Question: What jurisdiction, city, or county is the document associated with?
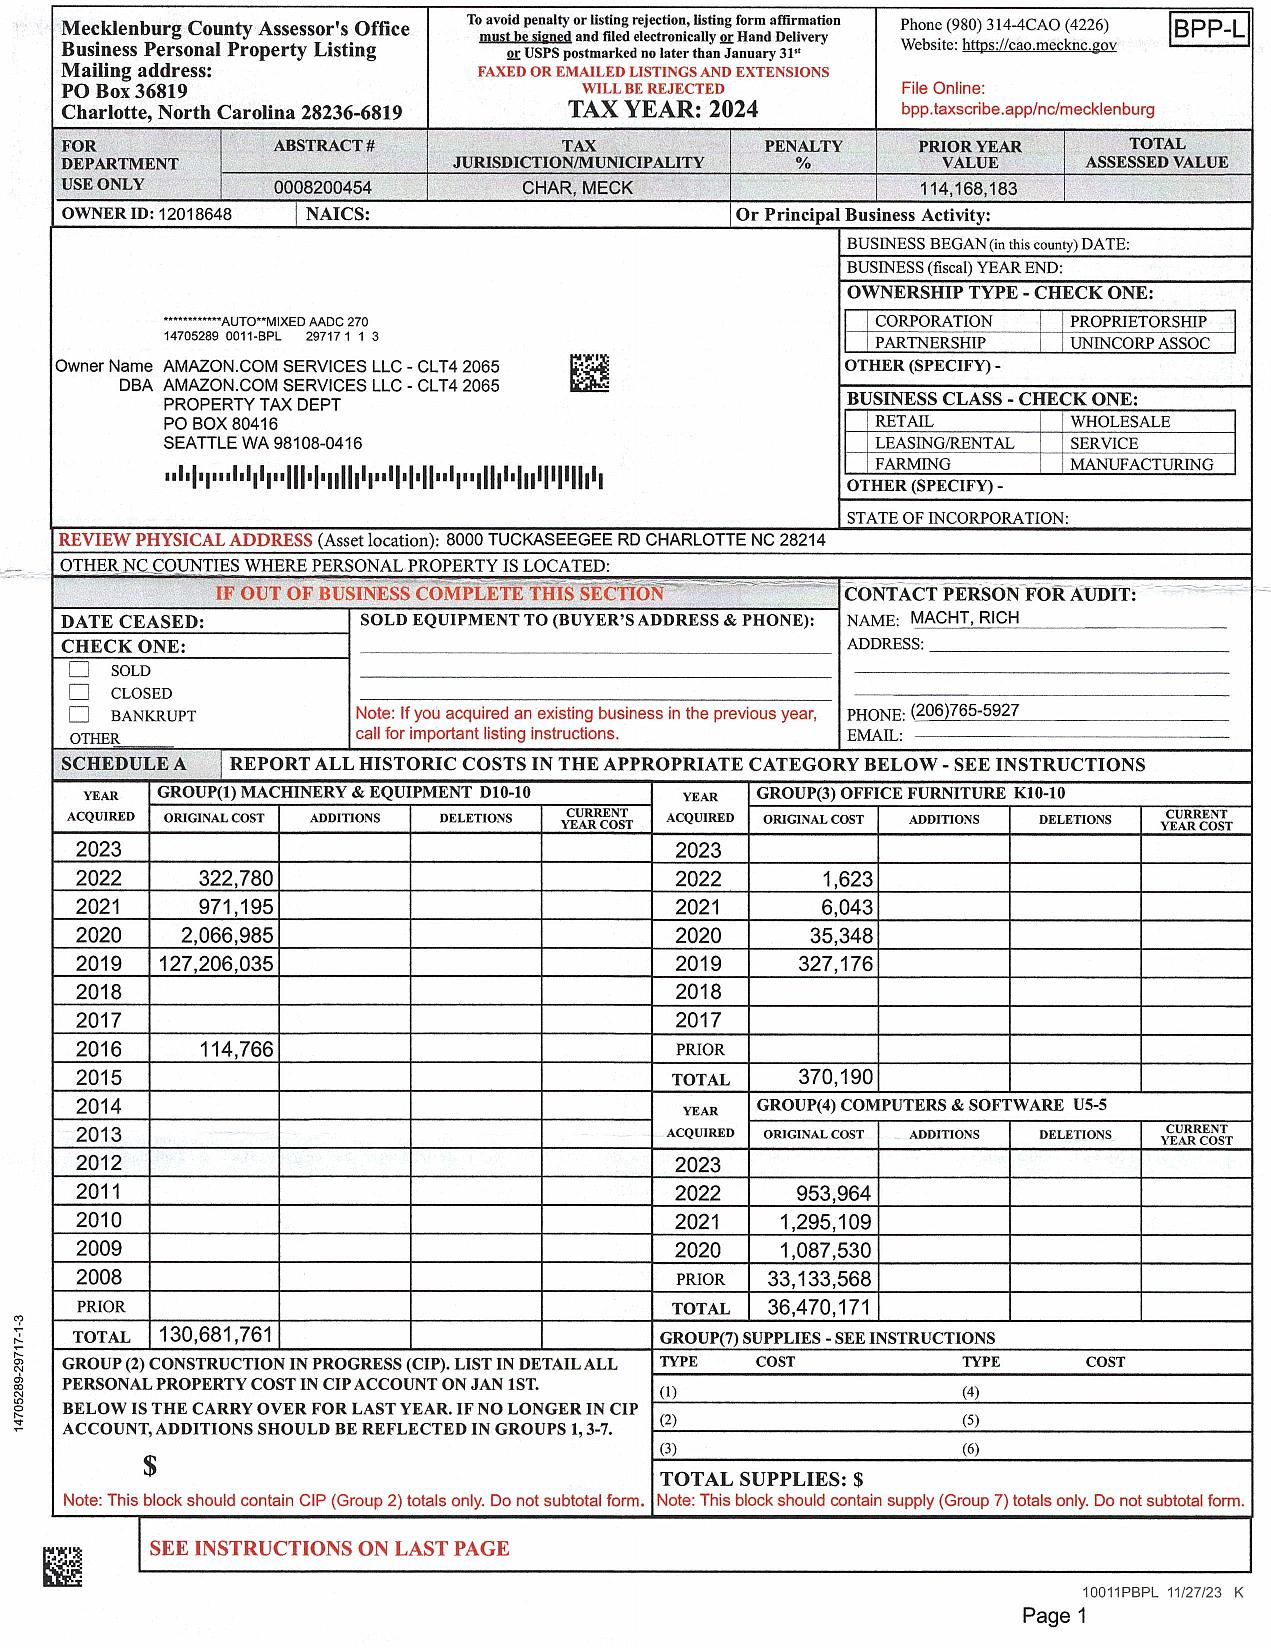
Answer: "Mecklenburg County"